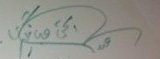
Signature of: eshaq jahangiri